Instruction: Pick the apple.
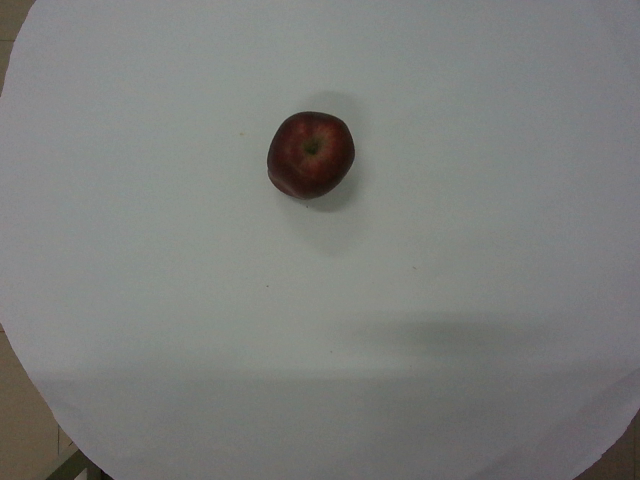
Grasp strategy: vertical